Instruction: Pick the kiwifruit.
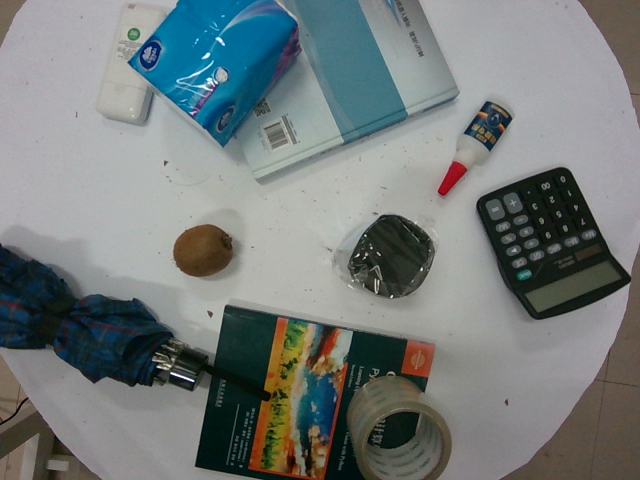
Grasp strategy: vertical